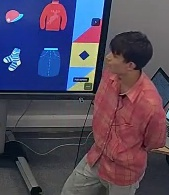
Транскрипция: What was it? Do you know how to say jumper in Russian? Which one? Sveta Do you know the other way of saying Sveta in English? Sveta In America it is Sveta, in England it is Sveta So it's a jumper or a Sveta?
Категория: Педагогические действия
Подкатегория: Задаёт закрытый вопрос; Делает пояснение/объяснение
Описание действия: Ученик отвечает на вопрос по заданию, учитель задает еще один вопрос, впоследствии которого дает пояснение о том, какое слово используется в американском, а какое в британском английском.
Контекст и комментарии: 1. Контекст ДО: ученики отвечают на вопросы из викторины по очереди. 2. Реакция ПОСЛЕ: ученики внимательно следят за жестами педагога и слушают пояснения по материалу. 3. Педагогический смысл: действие эффективно, так как педагог использует дополнительный вопрос как приём углубления рефлексии, что переводит ответ ученика из уровня воспроизведения на уровень анализа. Внимательная реакция учащихся свидетельствует о высокой когнитивной вовлечённости: информация воспринимается не как абстрактное правило, а как полезное уточнение, возникшее в процессе реальной коммуникативной задачи, что повышает её запоминаемость.